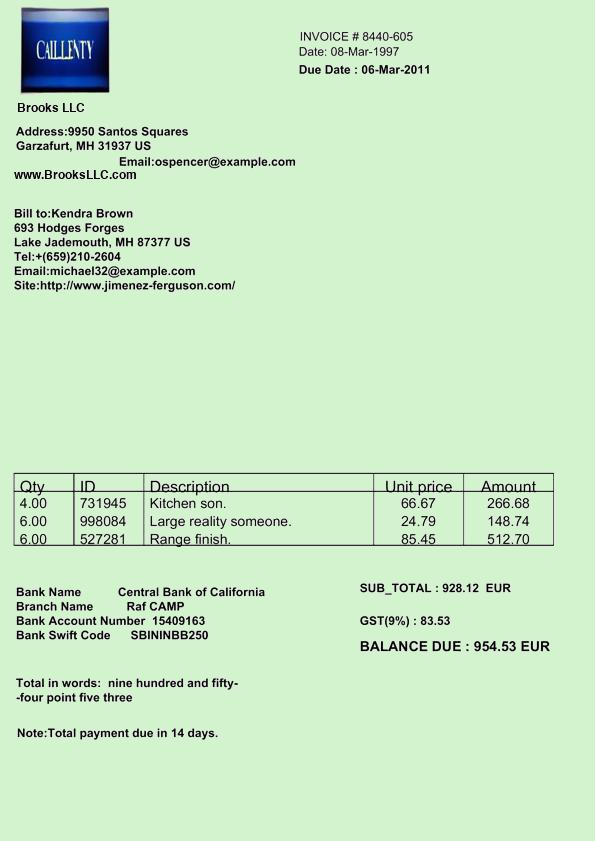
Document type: Invoice